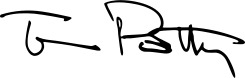
Signature of: tom petty